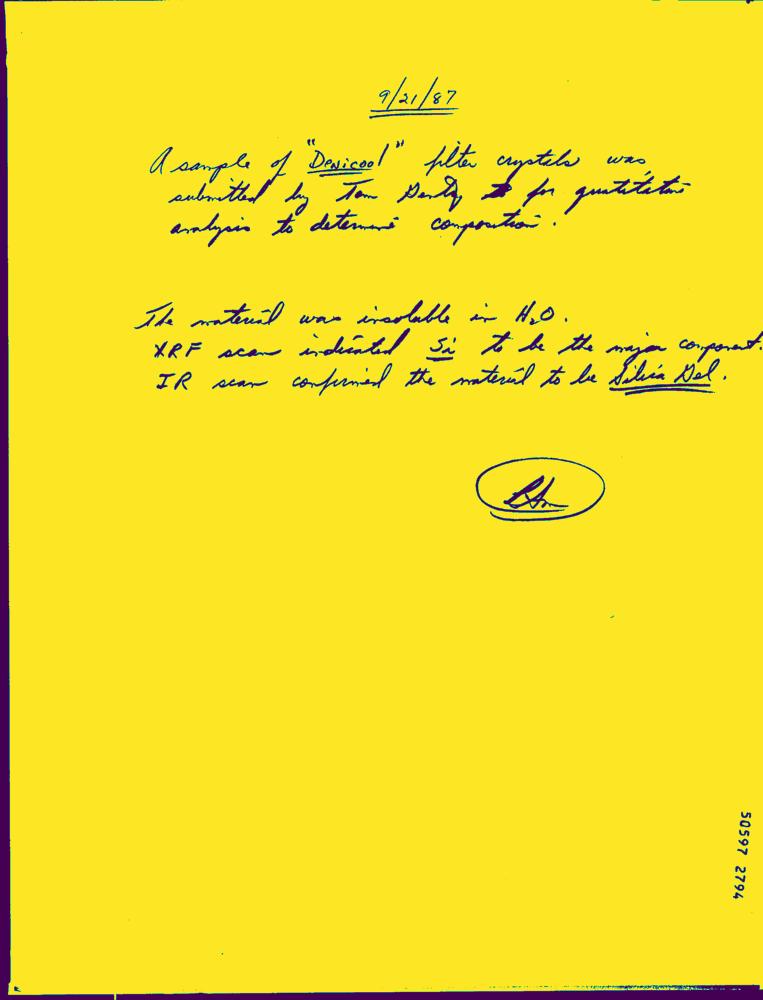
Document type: Hand-Written